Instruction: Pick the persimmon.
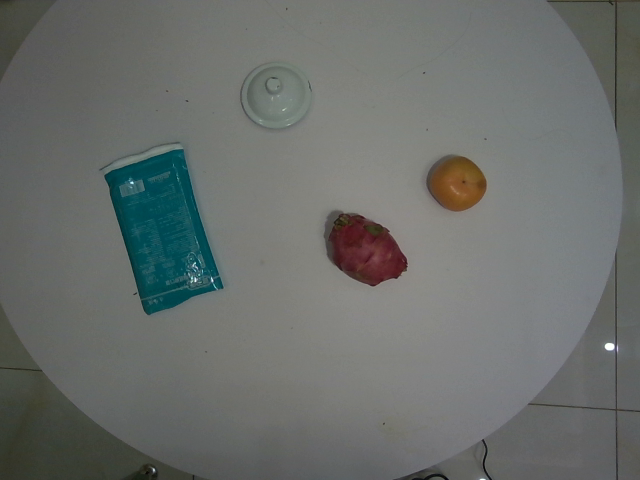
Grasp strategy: vertical